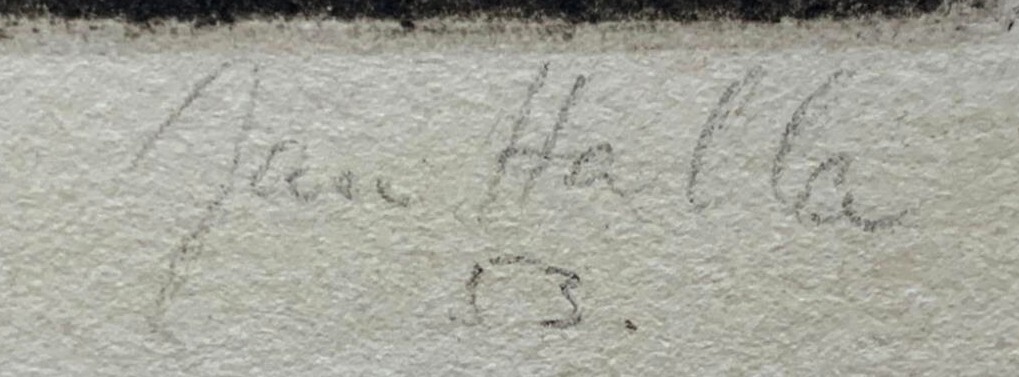
Signature of: jan halla